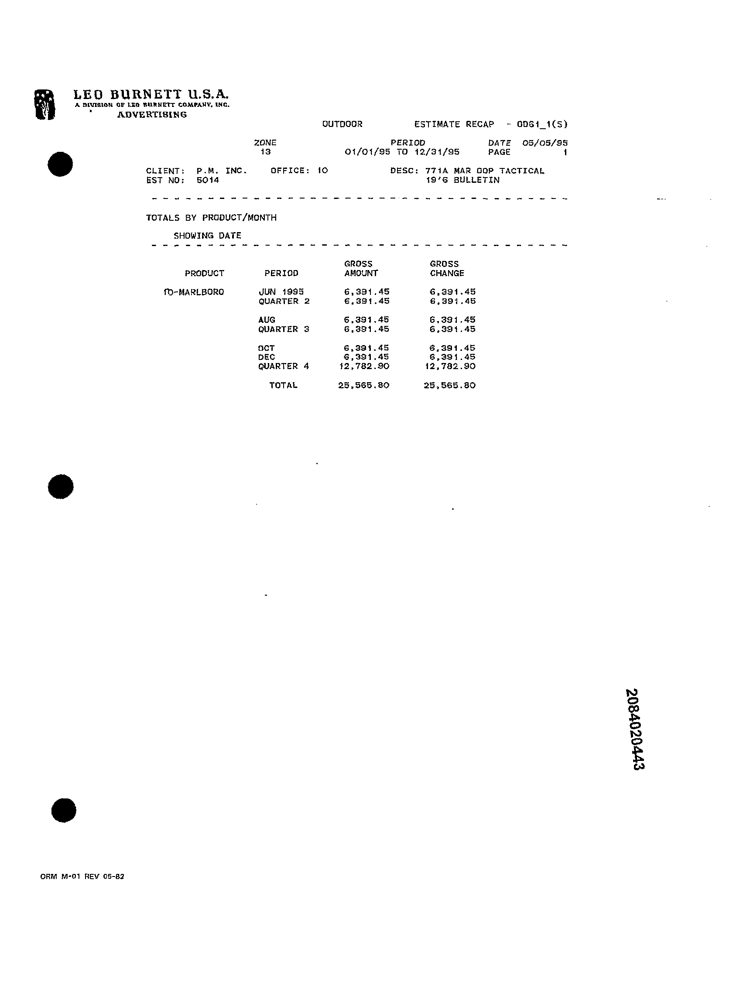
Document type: Invoice